Question: In what way does the history help explain the case?
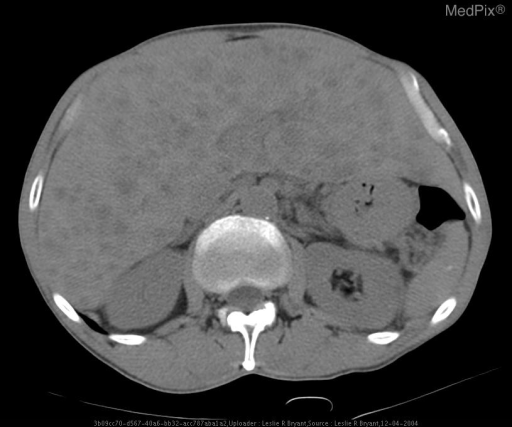
Answer: The patient's history of 69yo M presented to the emergency department with a 4 month history of dull right upper quadrant abdominal pain. He has had a 15 lb weight loss over the last year and admits to a 70 pack year smoking history. The chest CT demonstrated a 1.9 cm speculated mass in the right lower lobe that was the primary tumor. is key in understanding the case.